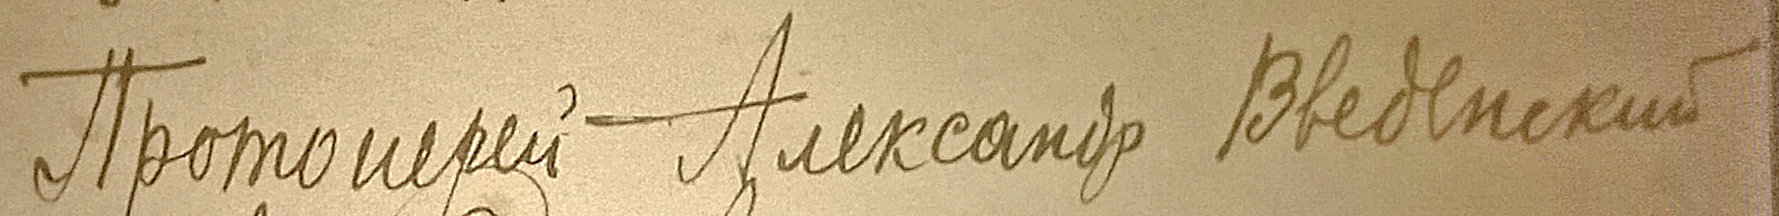
Signature of: alexander vvedensky